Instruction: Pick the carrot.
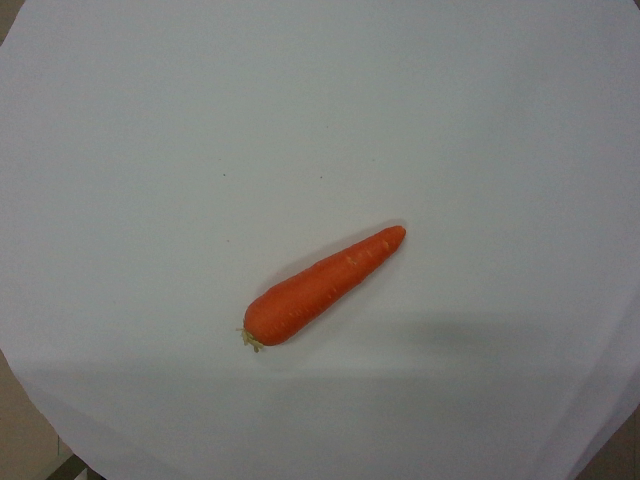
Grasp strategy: vertical